Retrieve the amount in words, amount in figures, name of the payee, date on the cheque, and the bank name from the image.
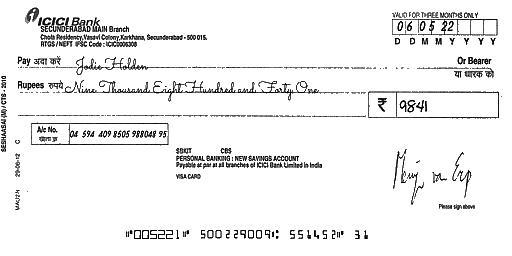
amt_in_words: Nine Thousand Eight Hundred and Forty One
amt_in_figures: 9841
payee_name: Jodie Holden
bank_name: ICICI Bank
cheque_date: 06/05/22